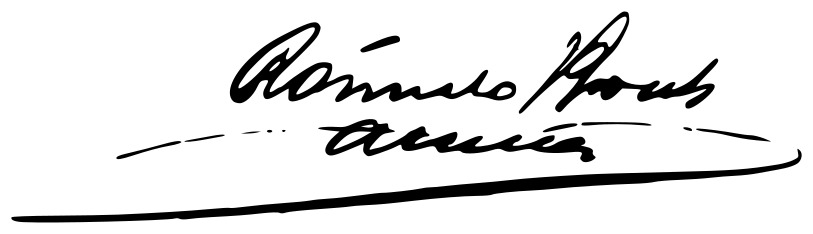
Signature of: ròmul bosch